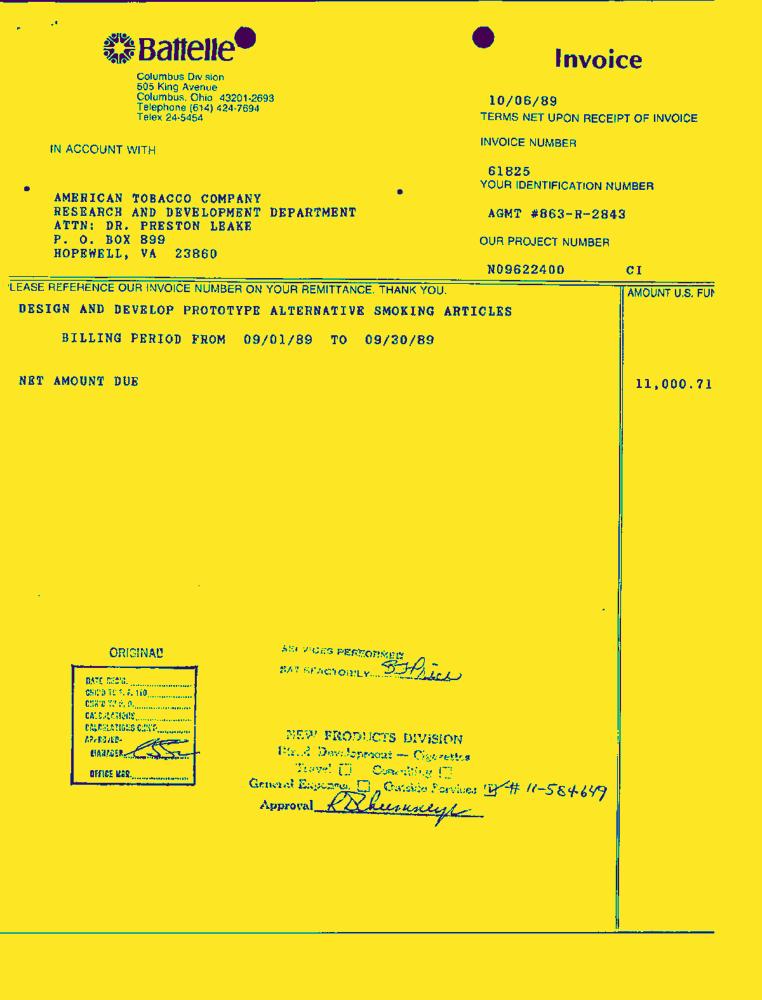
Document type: Invoice-Doc